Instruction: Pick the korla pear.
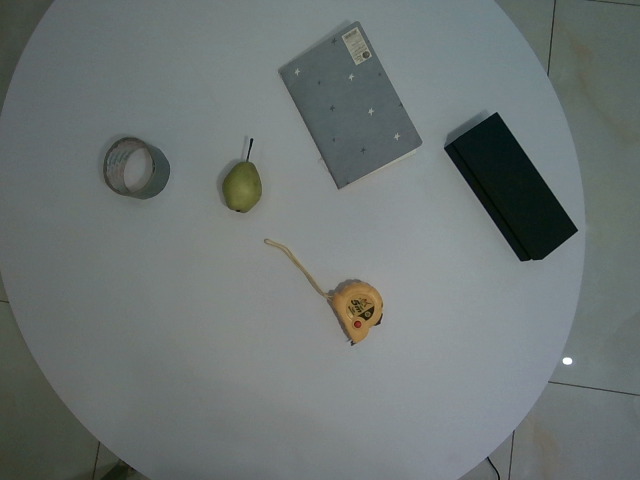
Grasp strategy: vertical